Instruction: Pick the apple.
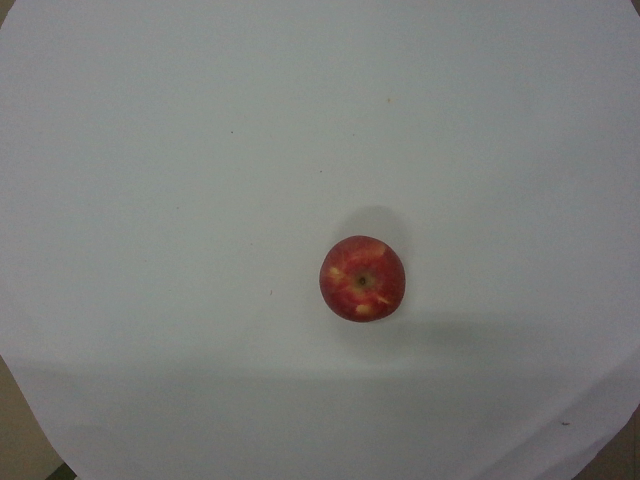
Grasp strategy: vertical